Question: What jurisdiction, city, or county is the document associated with?
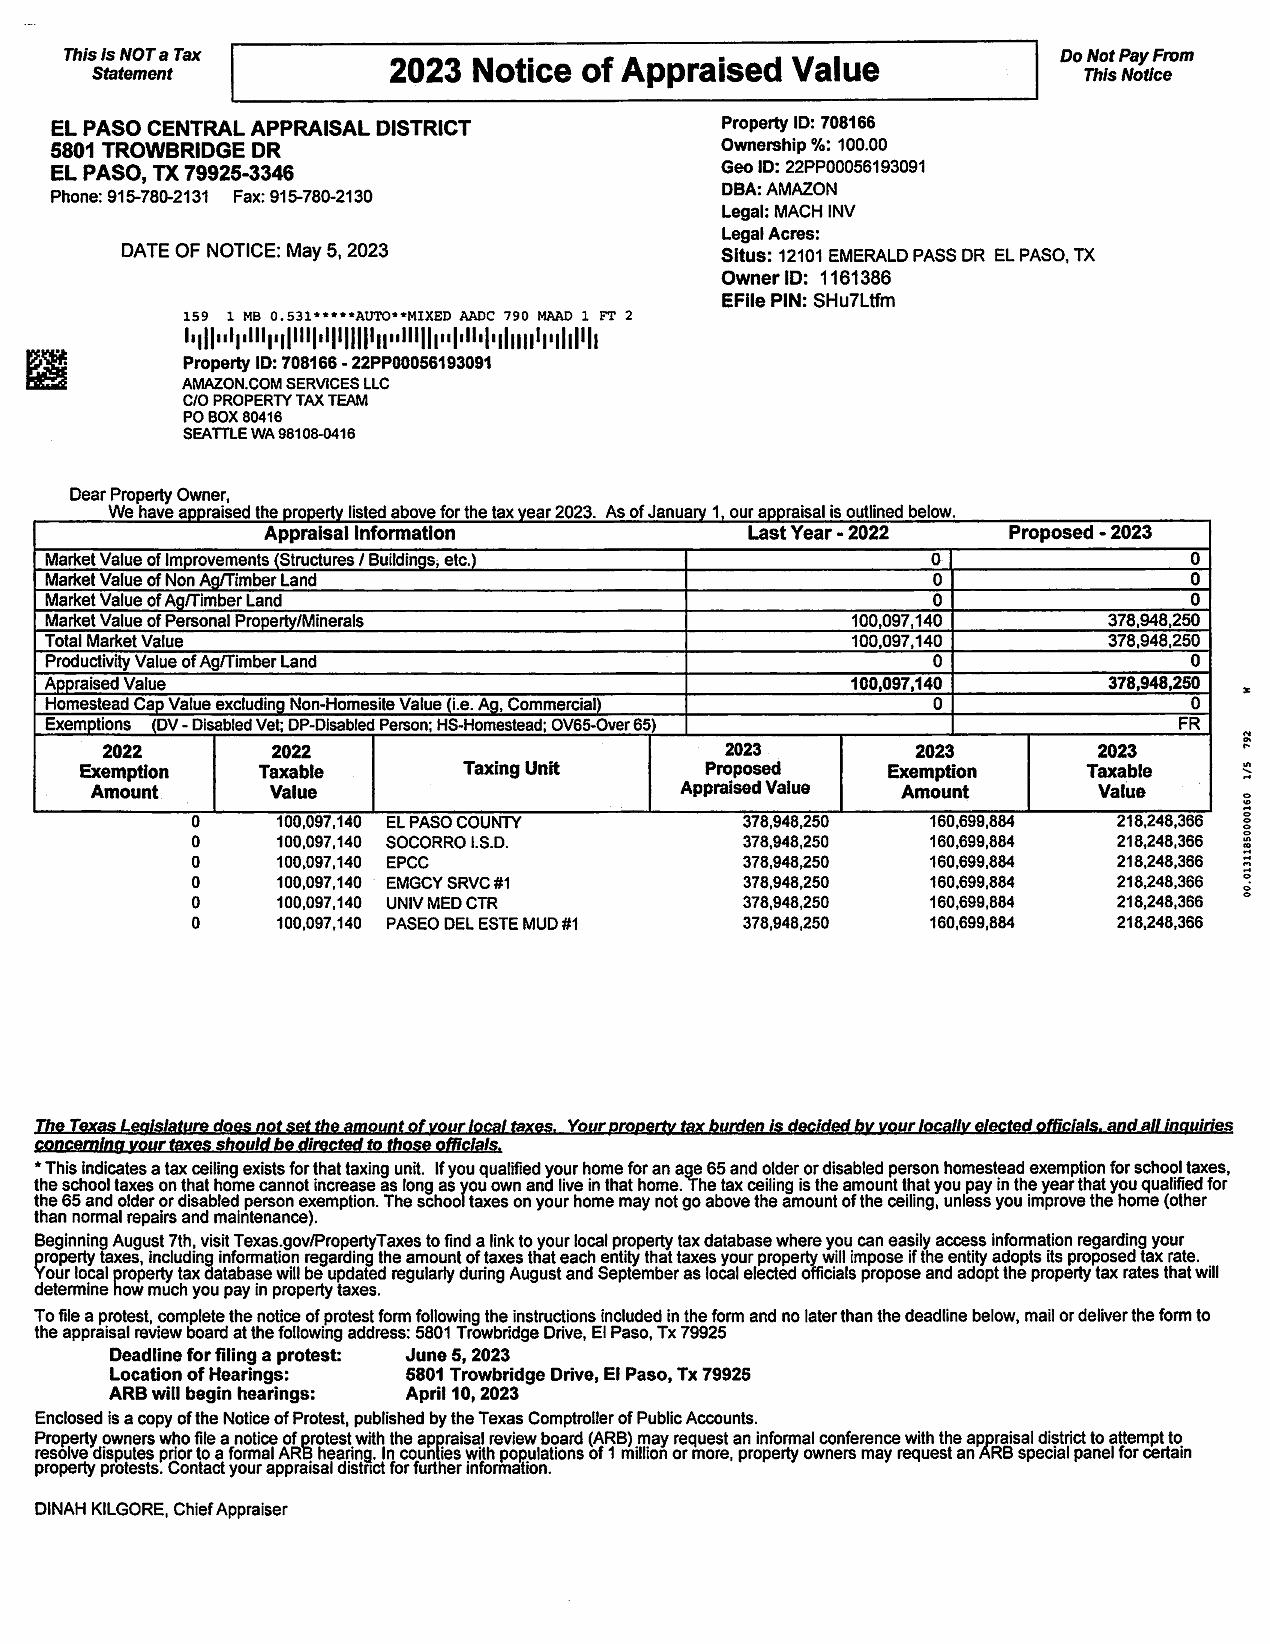
Answer: "El Paso County"